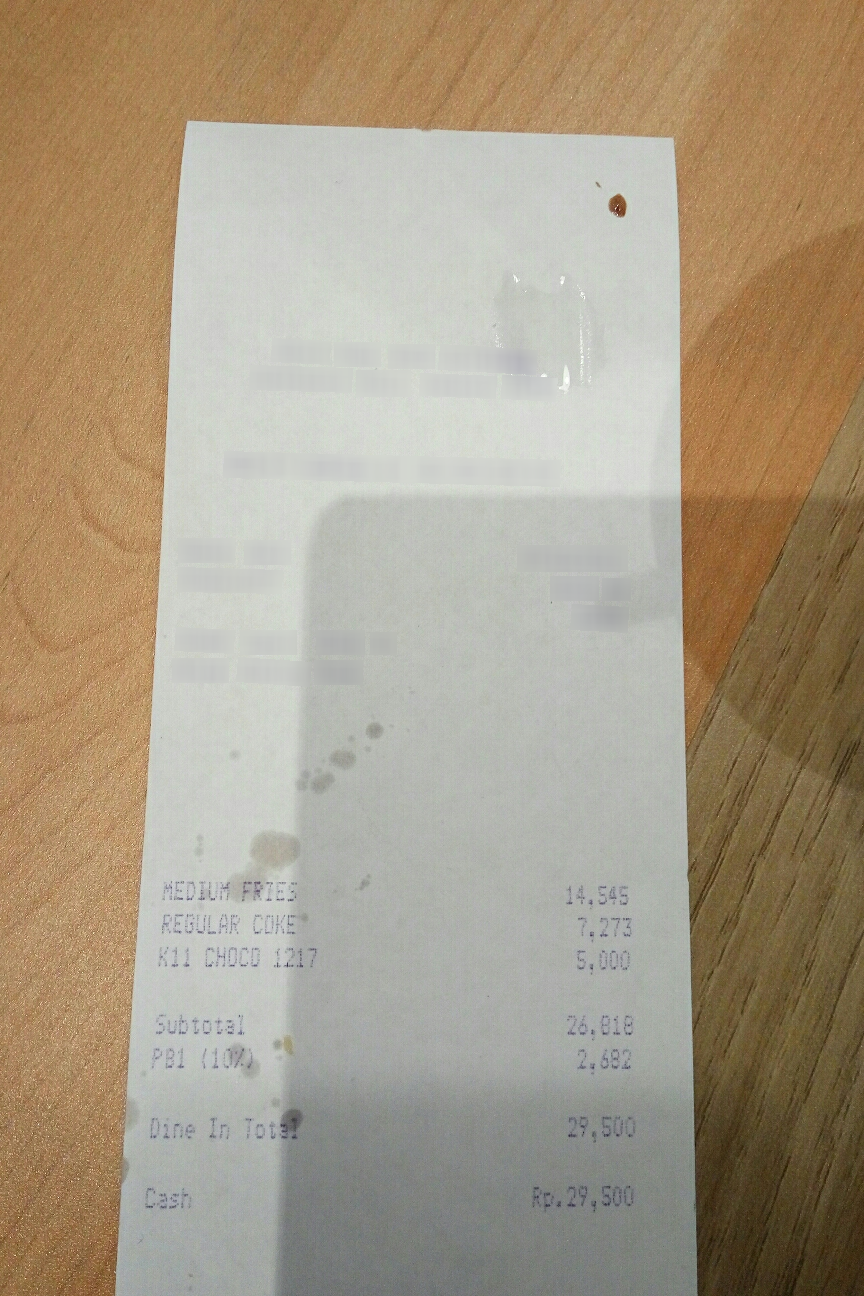
Number of items: 3
Subtotal: 26,818
Tax: 2,682
Total: 29,500
OCR text regions:
text: Subtotal
text: 26,818
text: PB1
text: (10%)
text: 2,682
text: Dine
text: In
text: Total
text: 29,500
text: Cash
text: Rp. 29,500
text: MEDIUM
text: FRIES
text: 14,545
text: REGULAR
text: COKE
text: 7,273
text: K11
text: CHOCO
text: 1217
text: 5,000